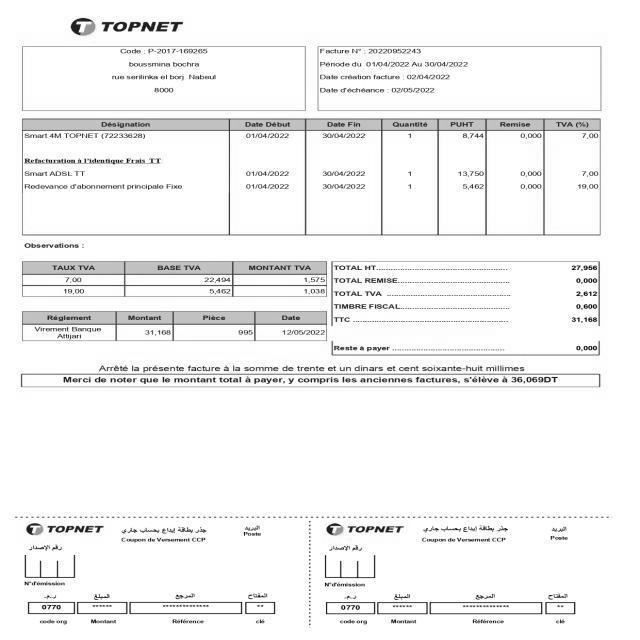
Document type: Invoice